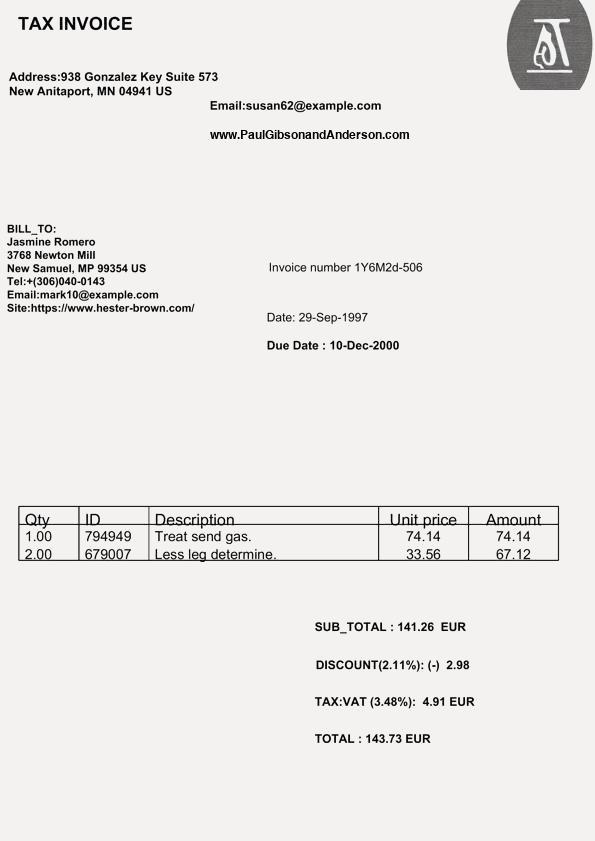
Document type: Invoice